Question: What could the diagnosis suggest?
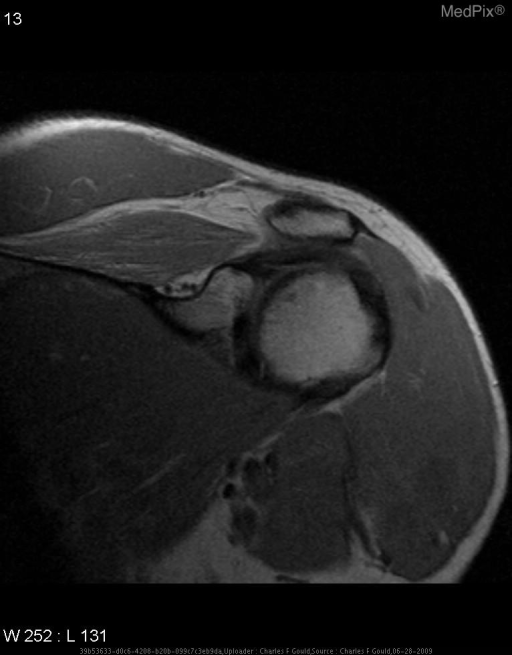
Answer: The possible diagnosis includes •  Traumatic neuropraxia
•  Neuropathy secondary to C-spine DJD
•  Non-specific myositis
•  Muscle belly trauma
•  Nerve compression
•  Rotator cuff tear.